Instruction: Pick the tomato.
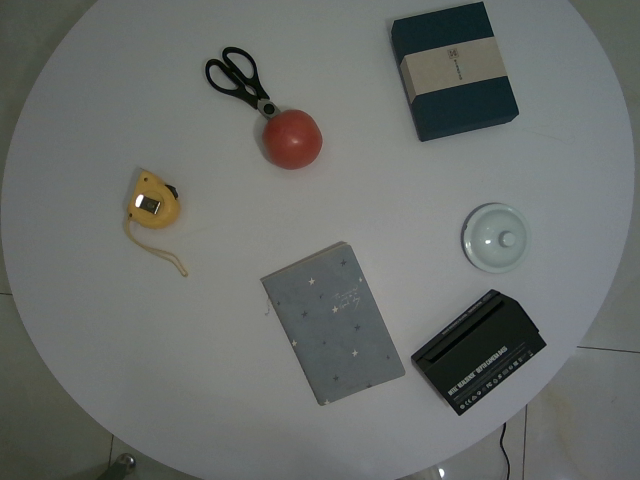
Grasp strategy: vertical